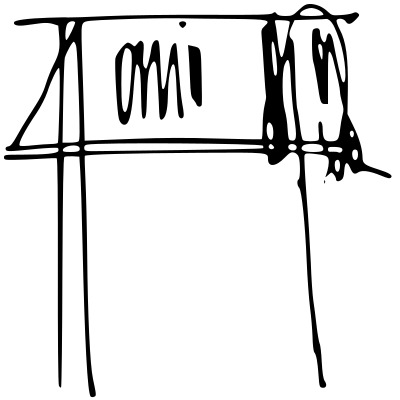
Signature of: waldez góes